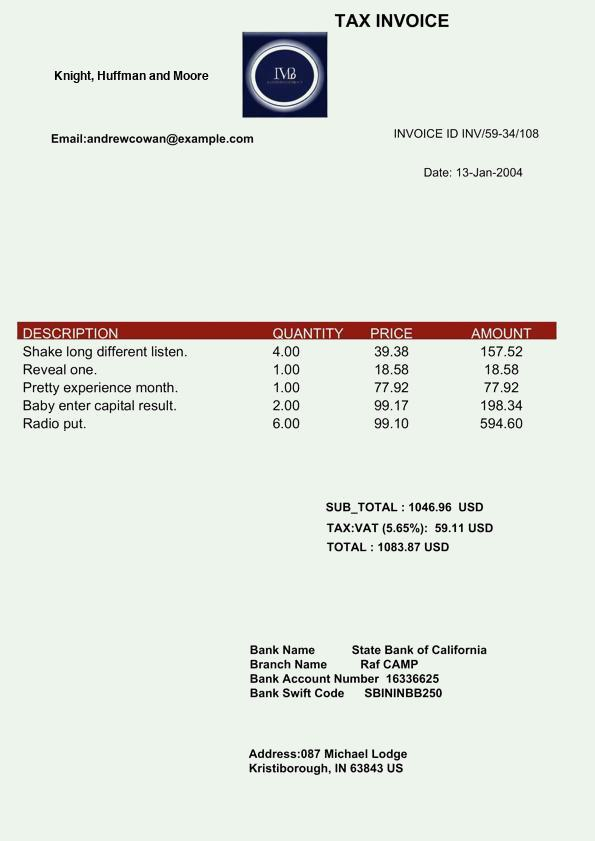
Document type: Invoice